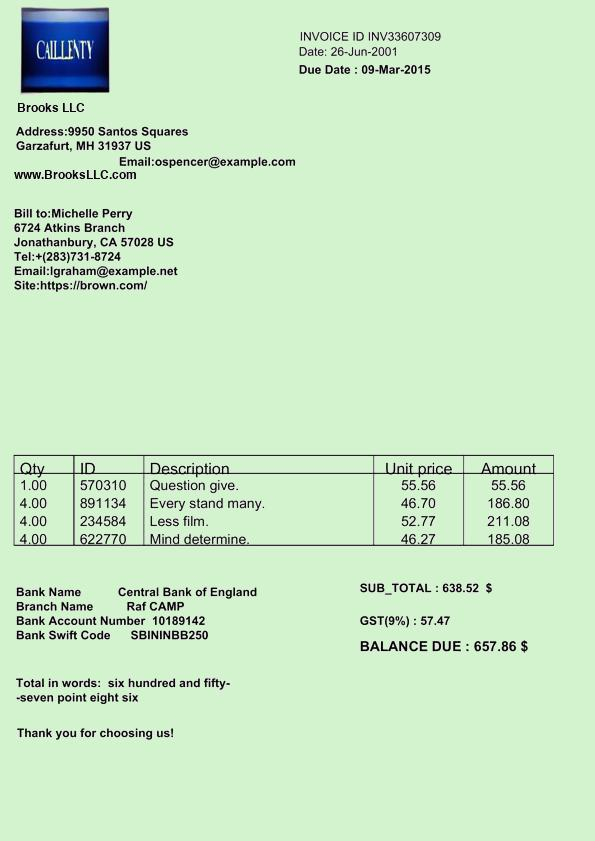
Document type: Invoice